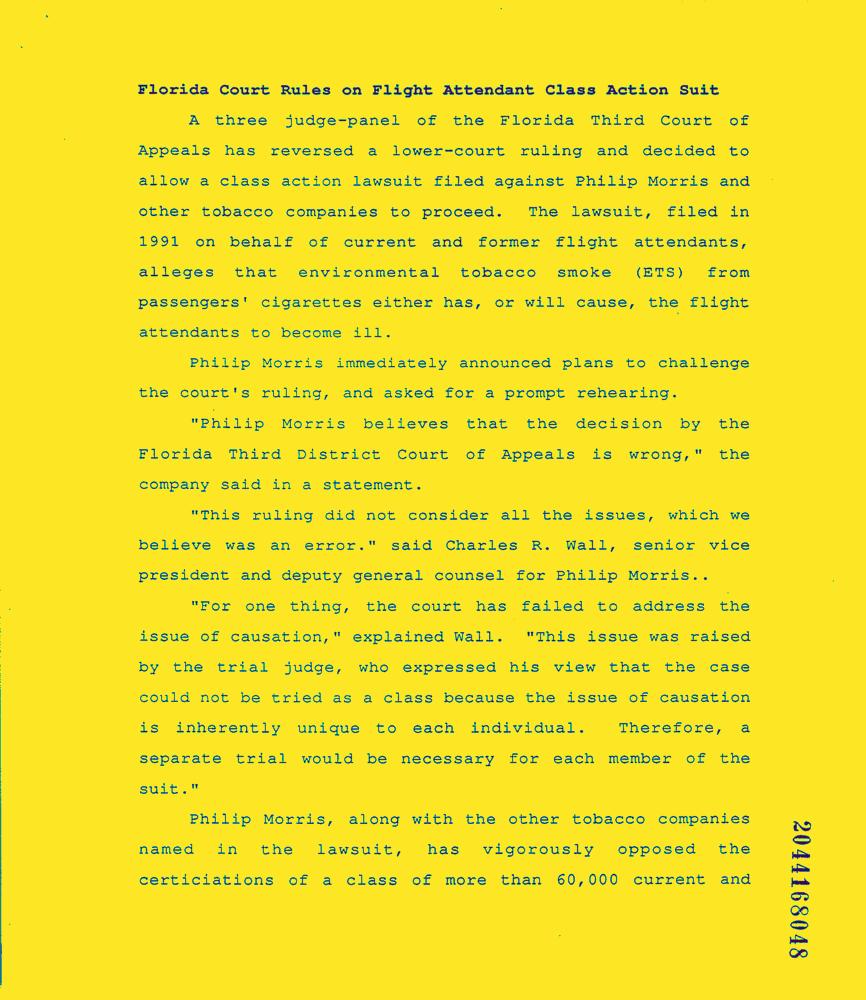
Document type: News-Article